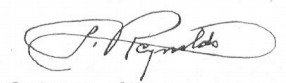
Signature of: francisco reynolds baker